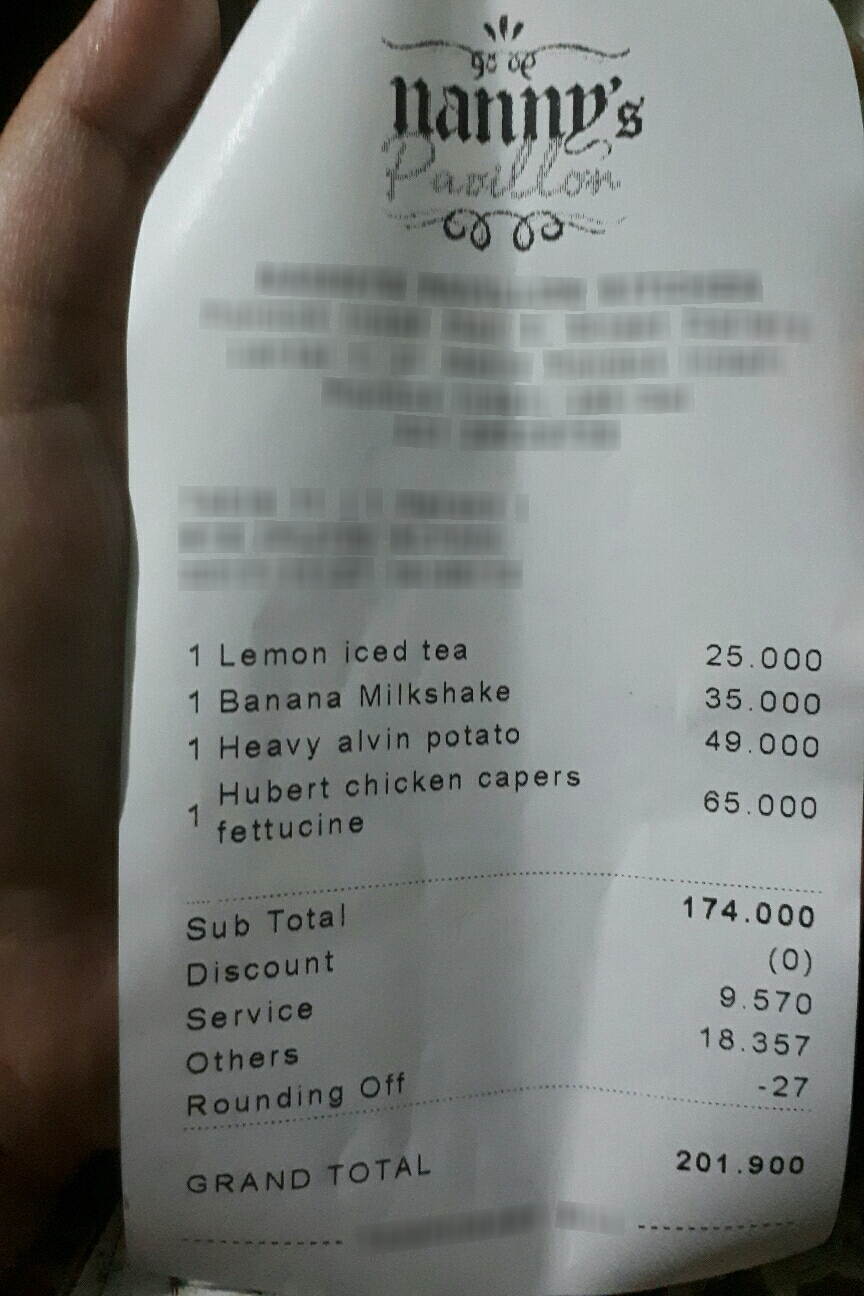
Number of items: 4
Subtotal: 174.000
Service charge: 9.570
Other charges: 18.357 - 27
Total: 201.900
OCR text regions:
text: Sub
text: Total
text: 174.000
text: Service
text: 9.570
text: Others
text: 18.357
text: Rounding
text: Off
text: - 27
text: Discount
text: (0)
text: TOTAL
text: 201.900
text: GRAND
text: 1
text: Lemon
text: iced
text: tea
text: 25.000
text: 1
text: Banana
text: Milkshake
text: 35.000
text: 1
text: Heavy
text: alvin
text: potato
text: 49.000
text: 1
text: fettucine
text: Hubert
text: chicken
text: capers
text: 65.000